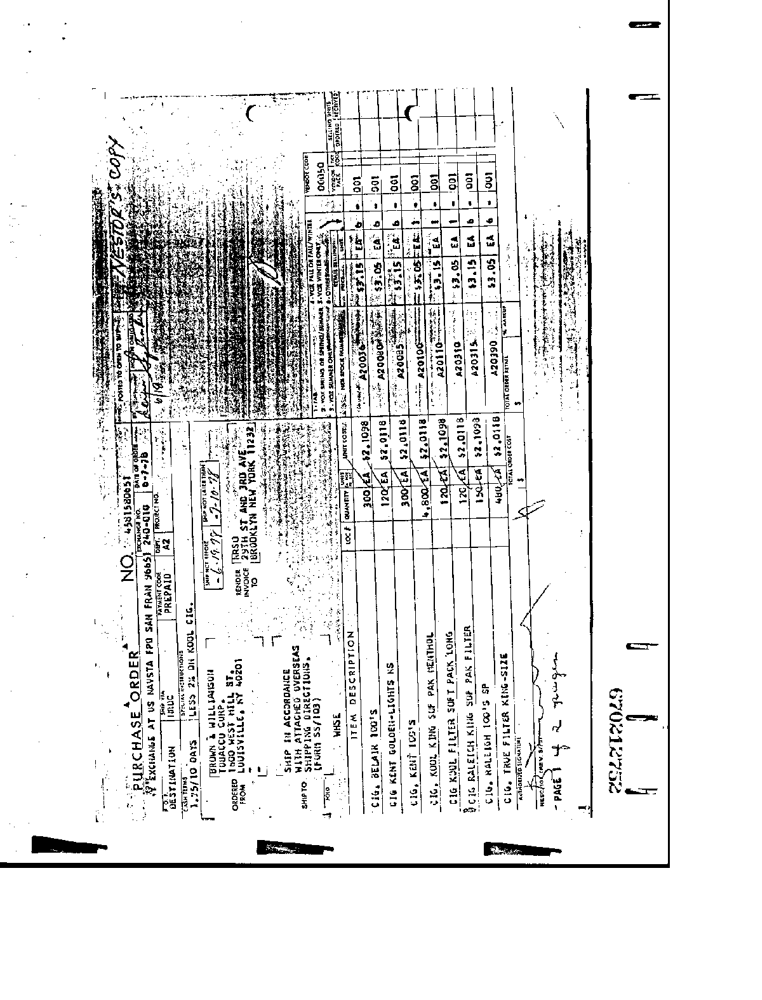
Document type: Invoice